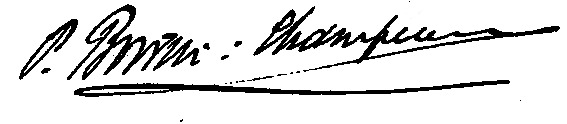
Signature of: paul boivin champeaux